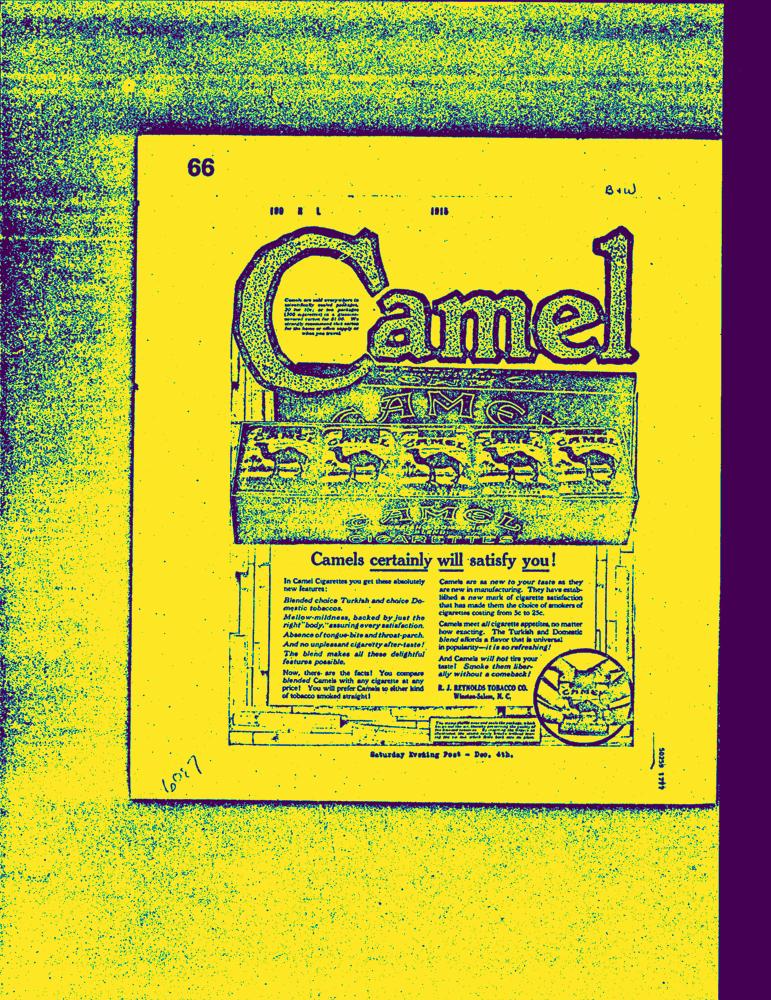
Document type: AD